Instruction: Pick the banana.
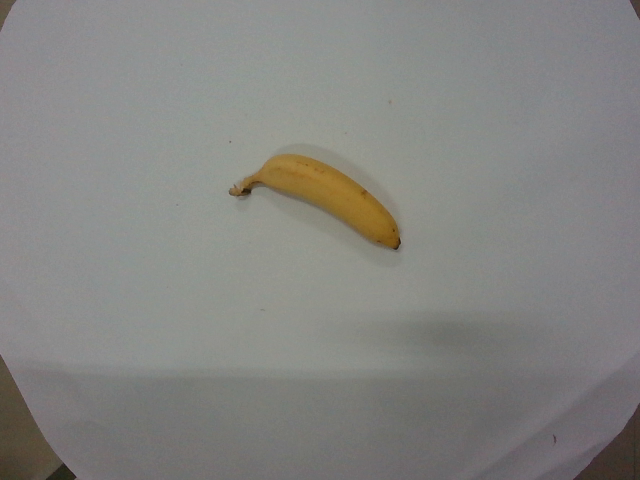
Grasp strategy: vertical